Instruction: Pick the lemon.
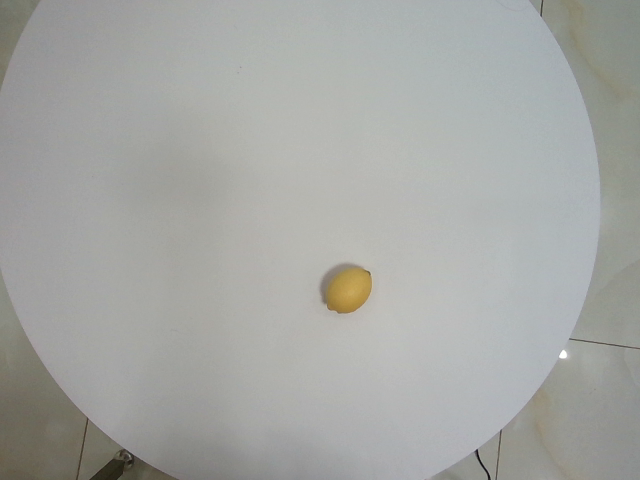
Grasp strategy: vertical